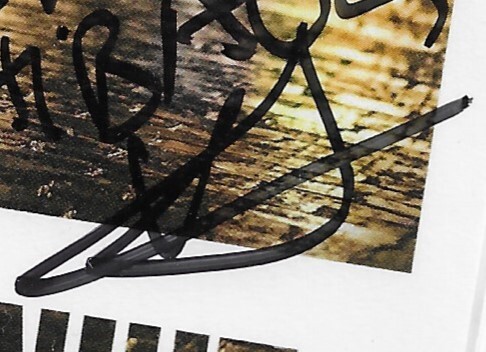
Signature of: vincent macaigne